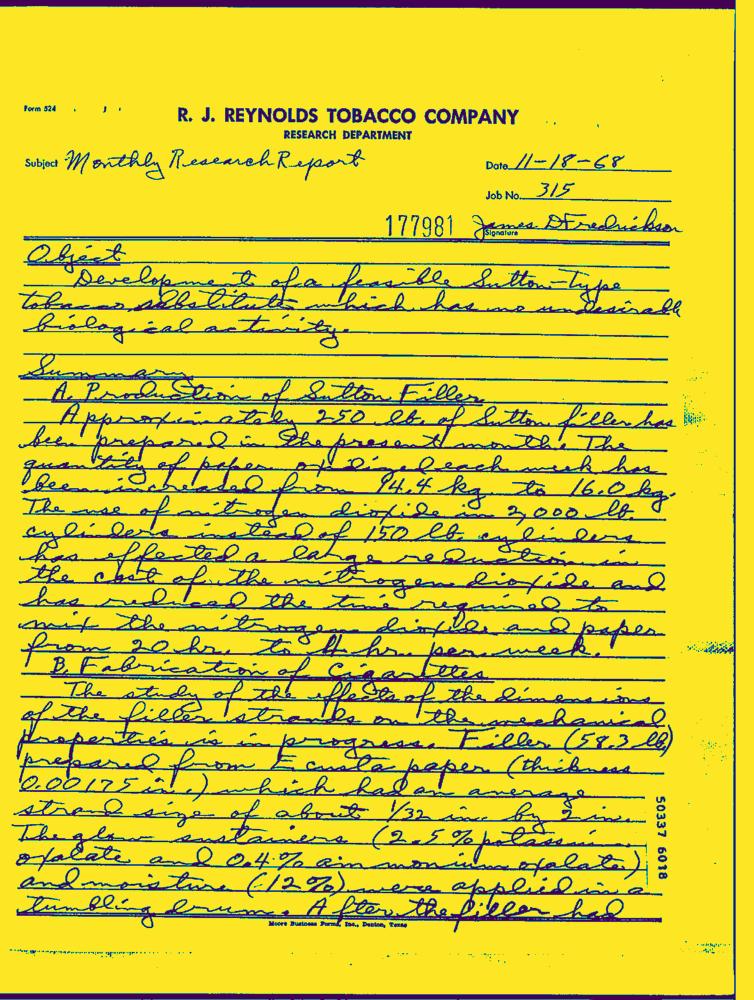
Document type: Hand-Written